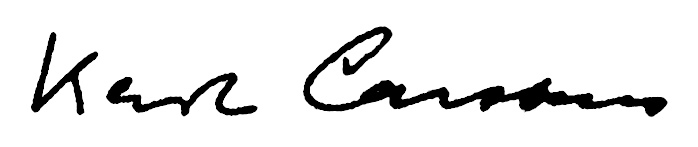
Signature of: karl carstens